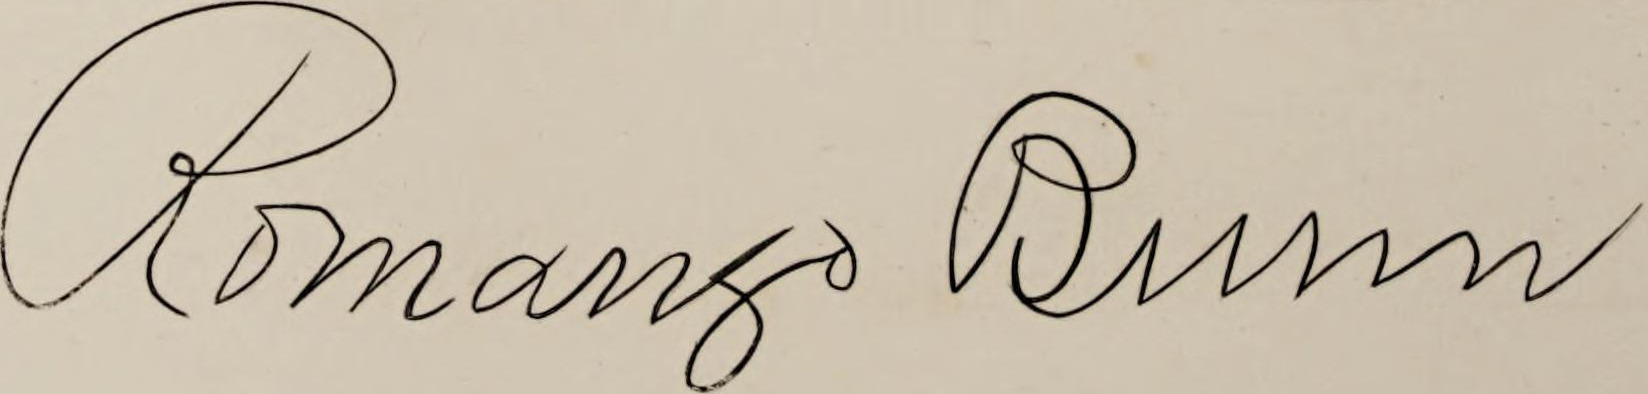
Signature of: romanzo bunn